Question: What jurisdiction, city, or county is the document associated with?
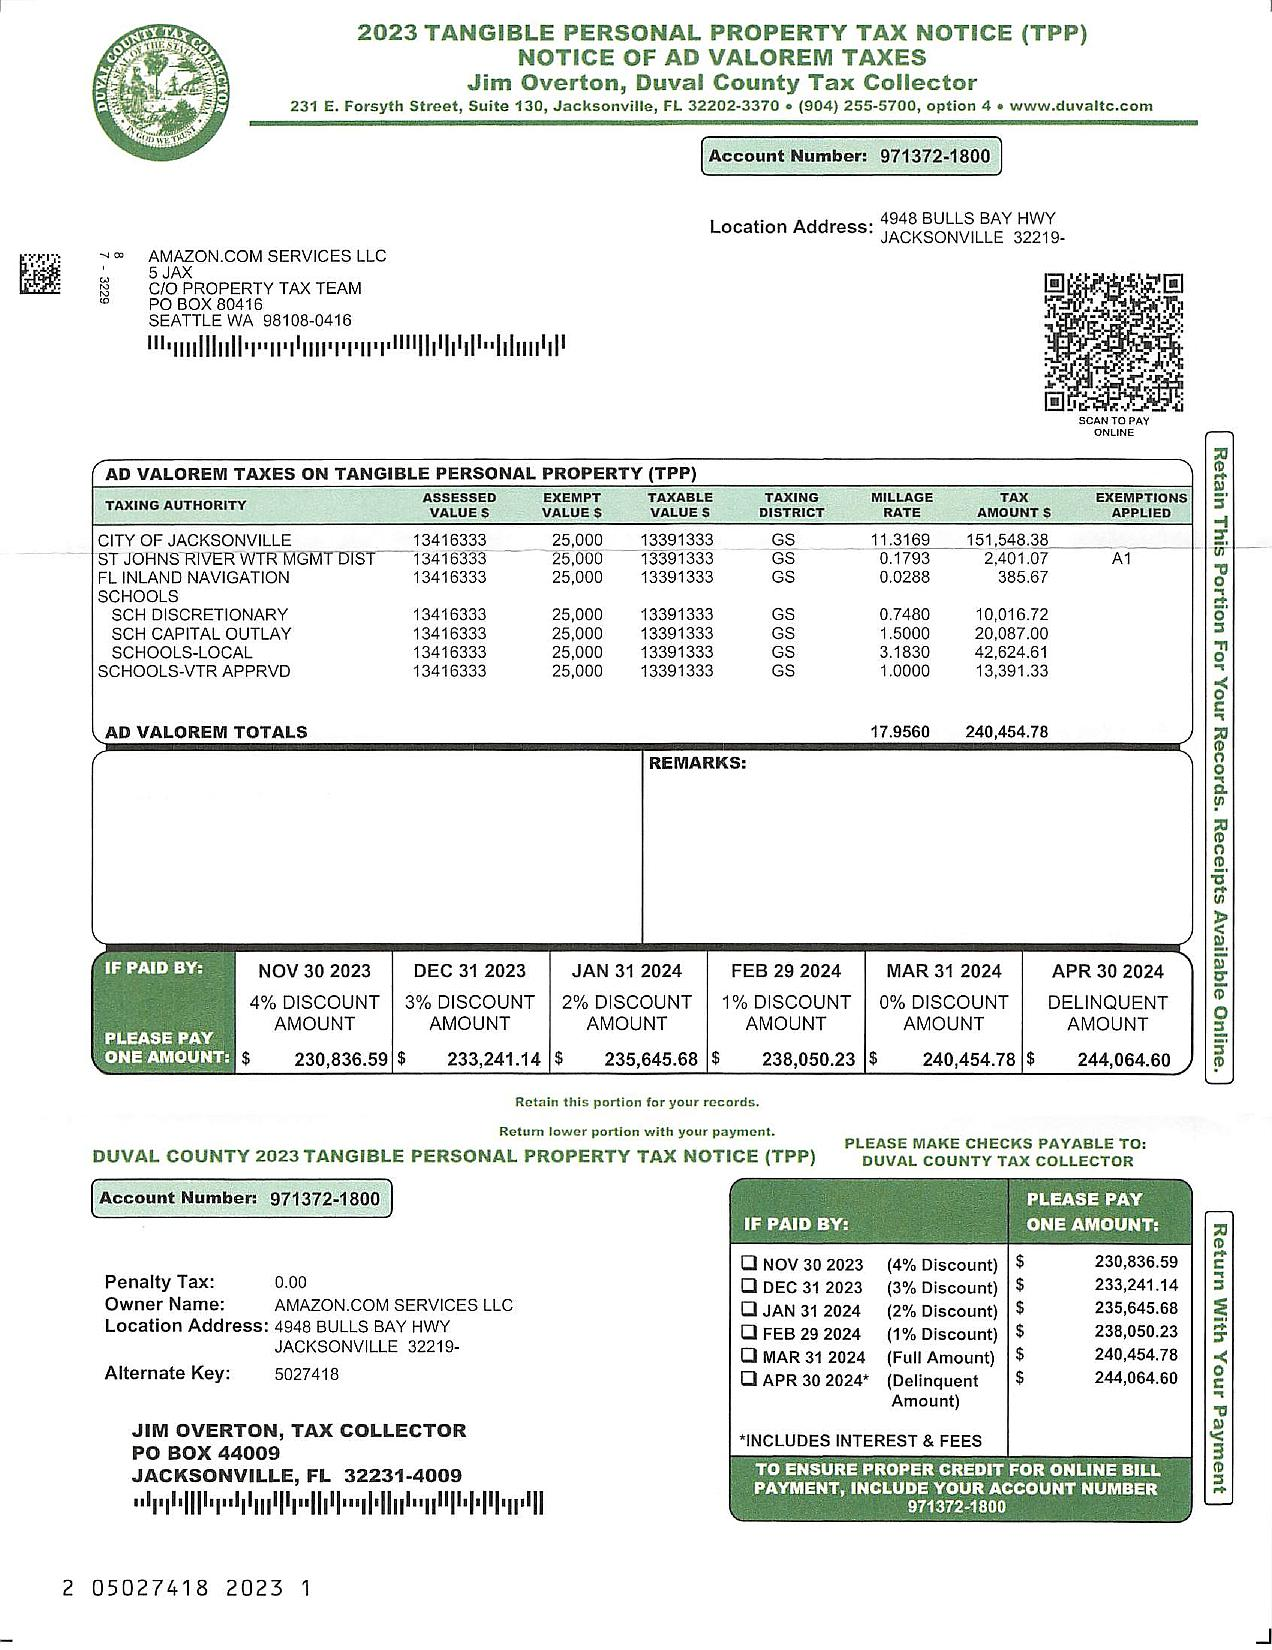
Answer: "Duval County"